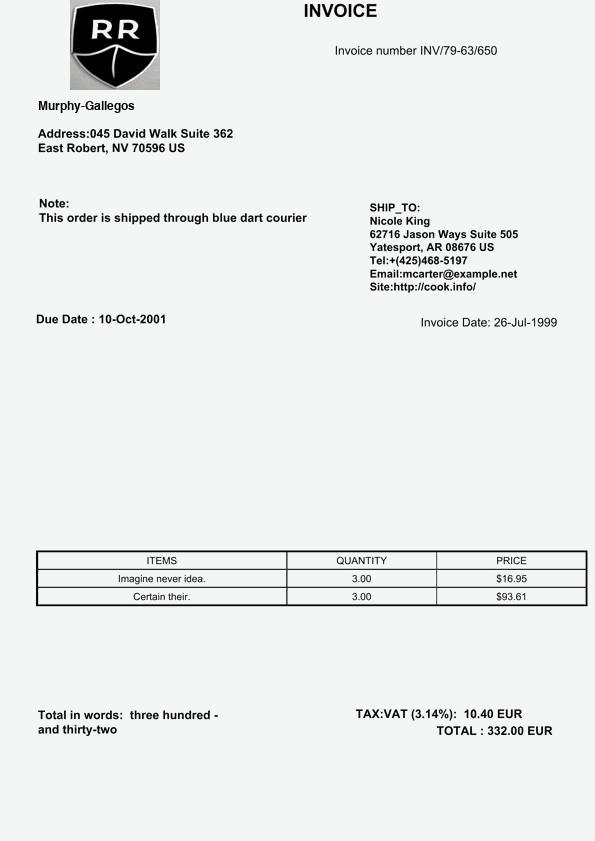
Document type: Invoice